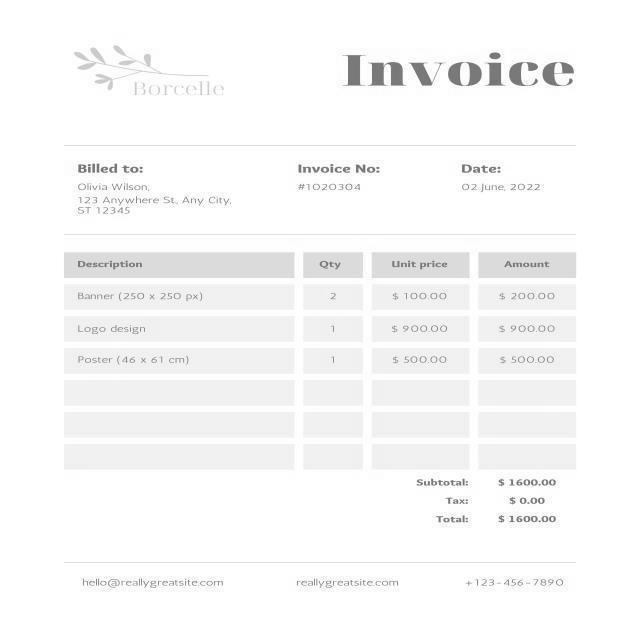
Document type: Invoice